Question: How is the history relevant to the case?
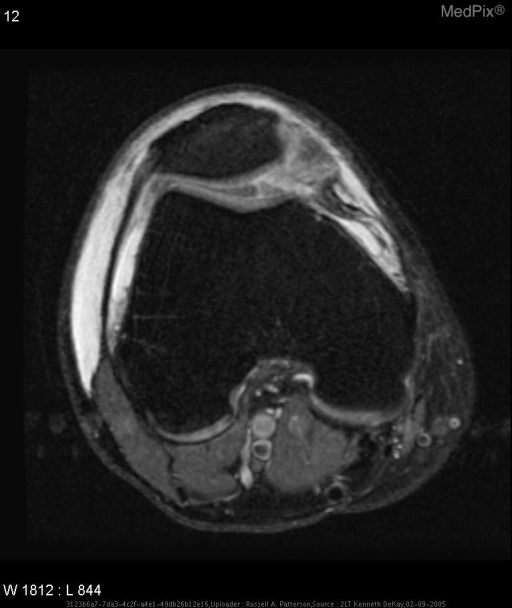
Answer: The patient's history of 48 y/o male presents with pain in anterior aspect of distal right thigh, superior to right knee and increased pain in right knee. The patient has had  knee pain for two years that limited his ability to run. is key in understanding the case.